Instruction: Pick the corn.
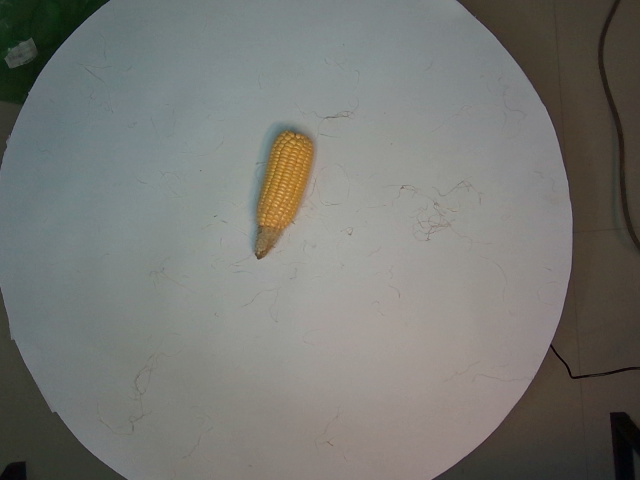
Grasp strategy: vertical